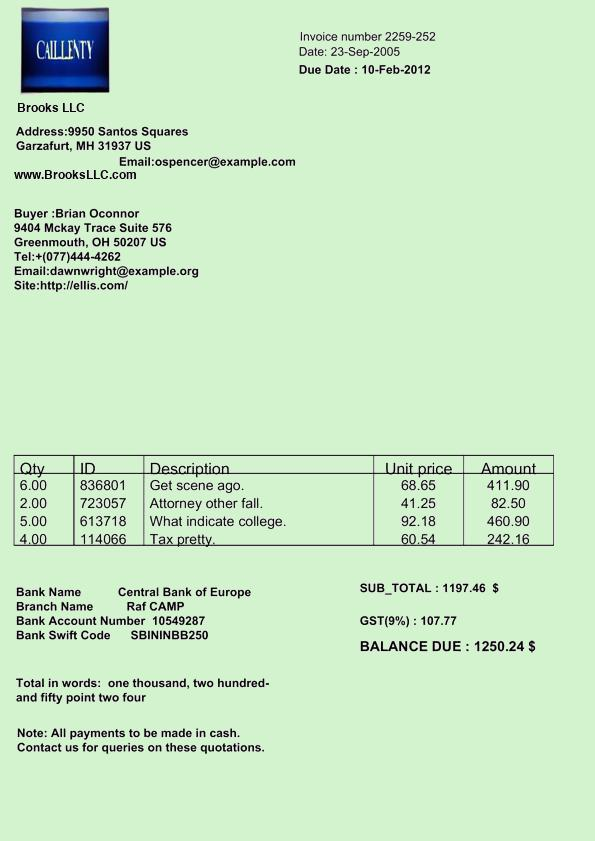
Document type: Invoice